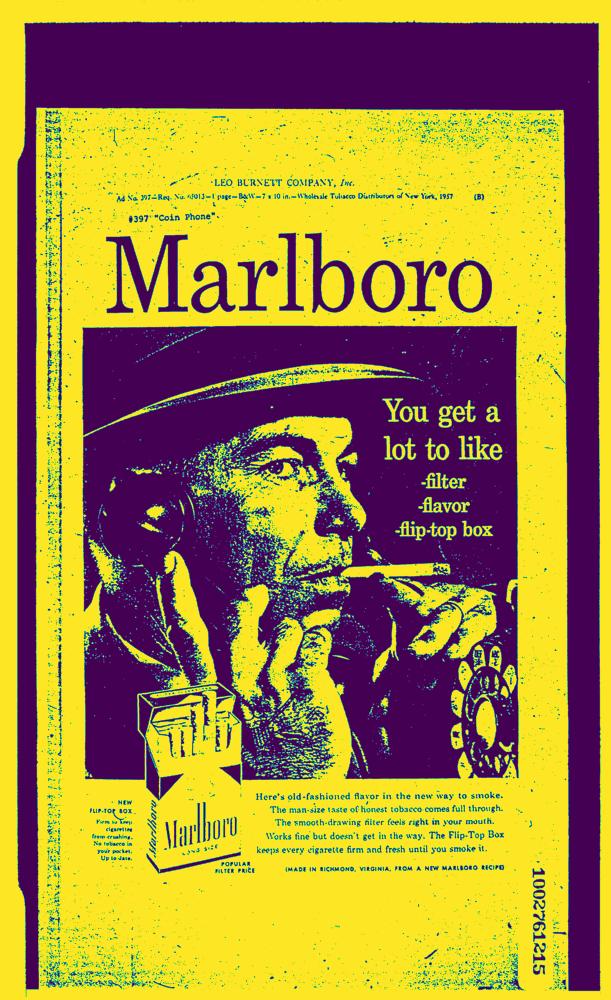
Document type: AD